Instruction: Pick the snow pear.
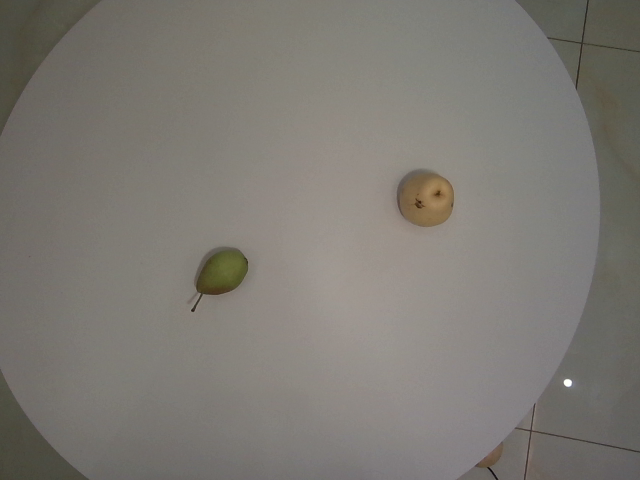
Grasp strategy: vertical